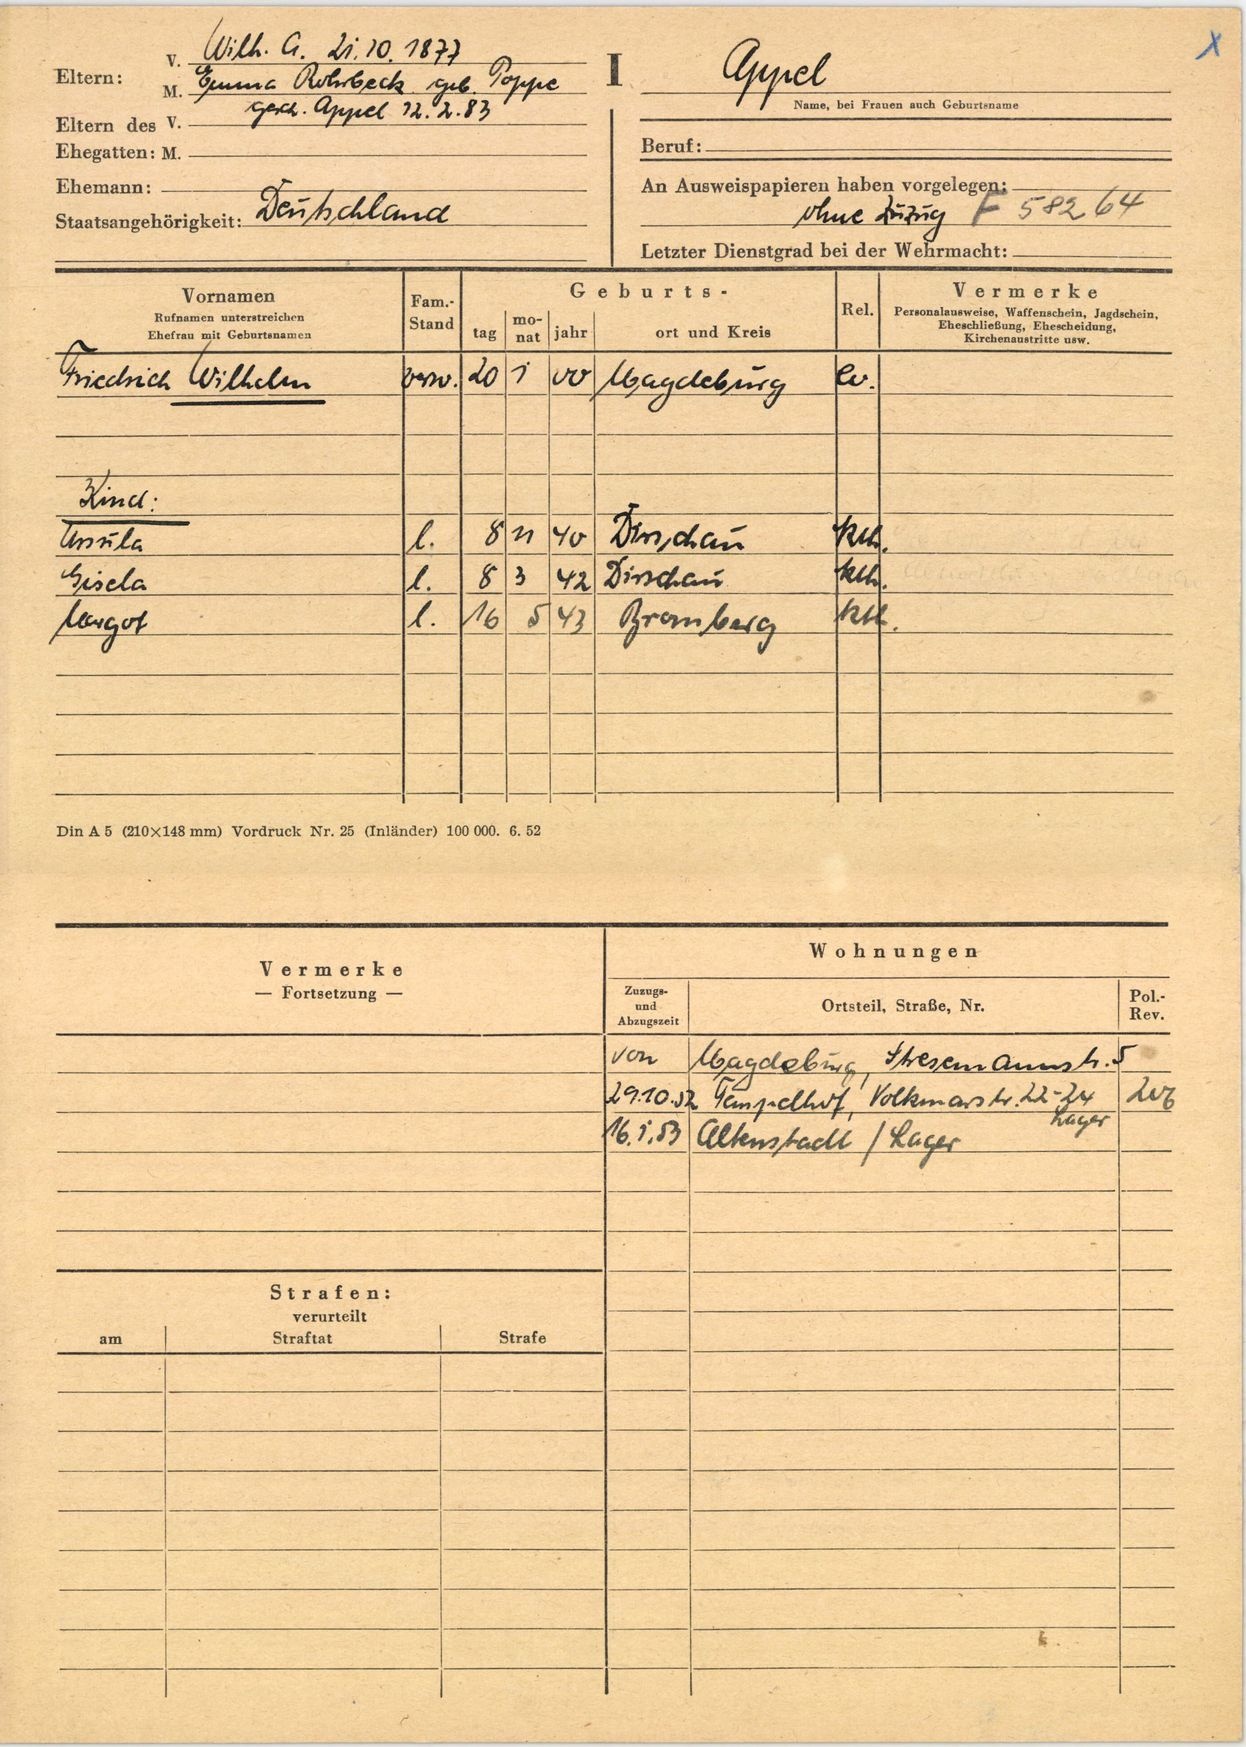
Appel